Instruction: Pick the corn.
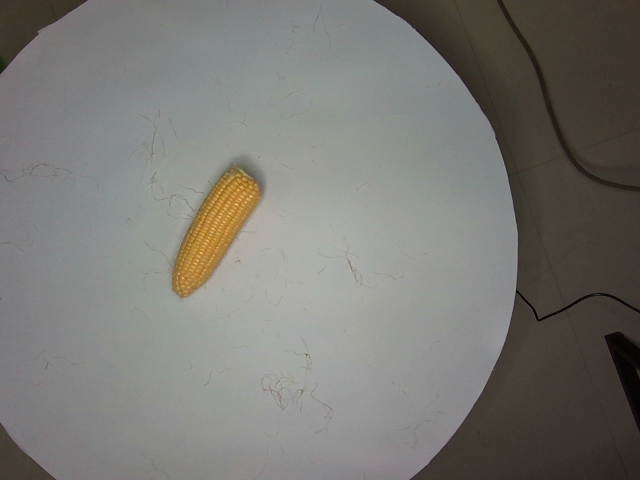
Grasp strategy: vertical